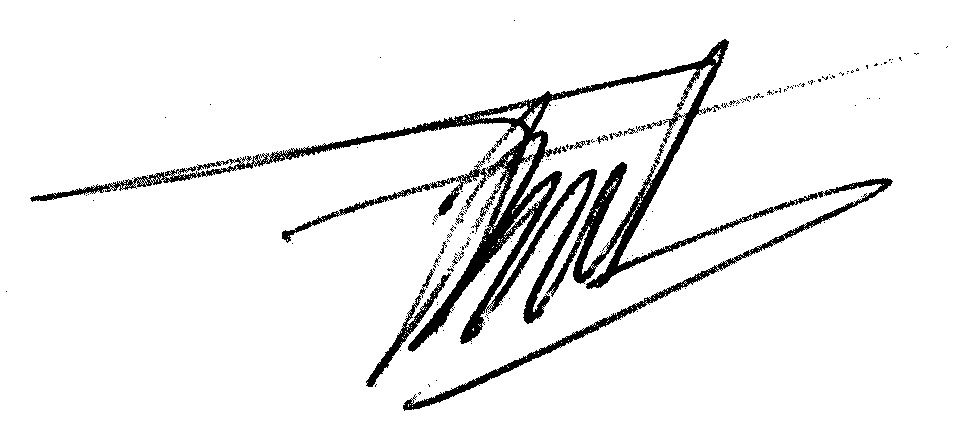
Signature of: jacques foccart